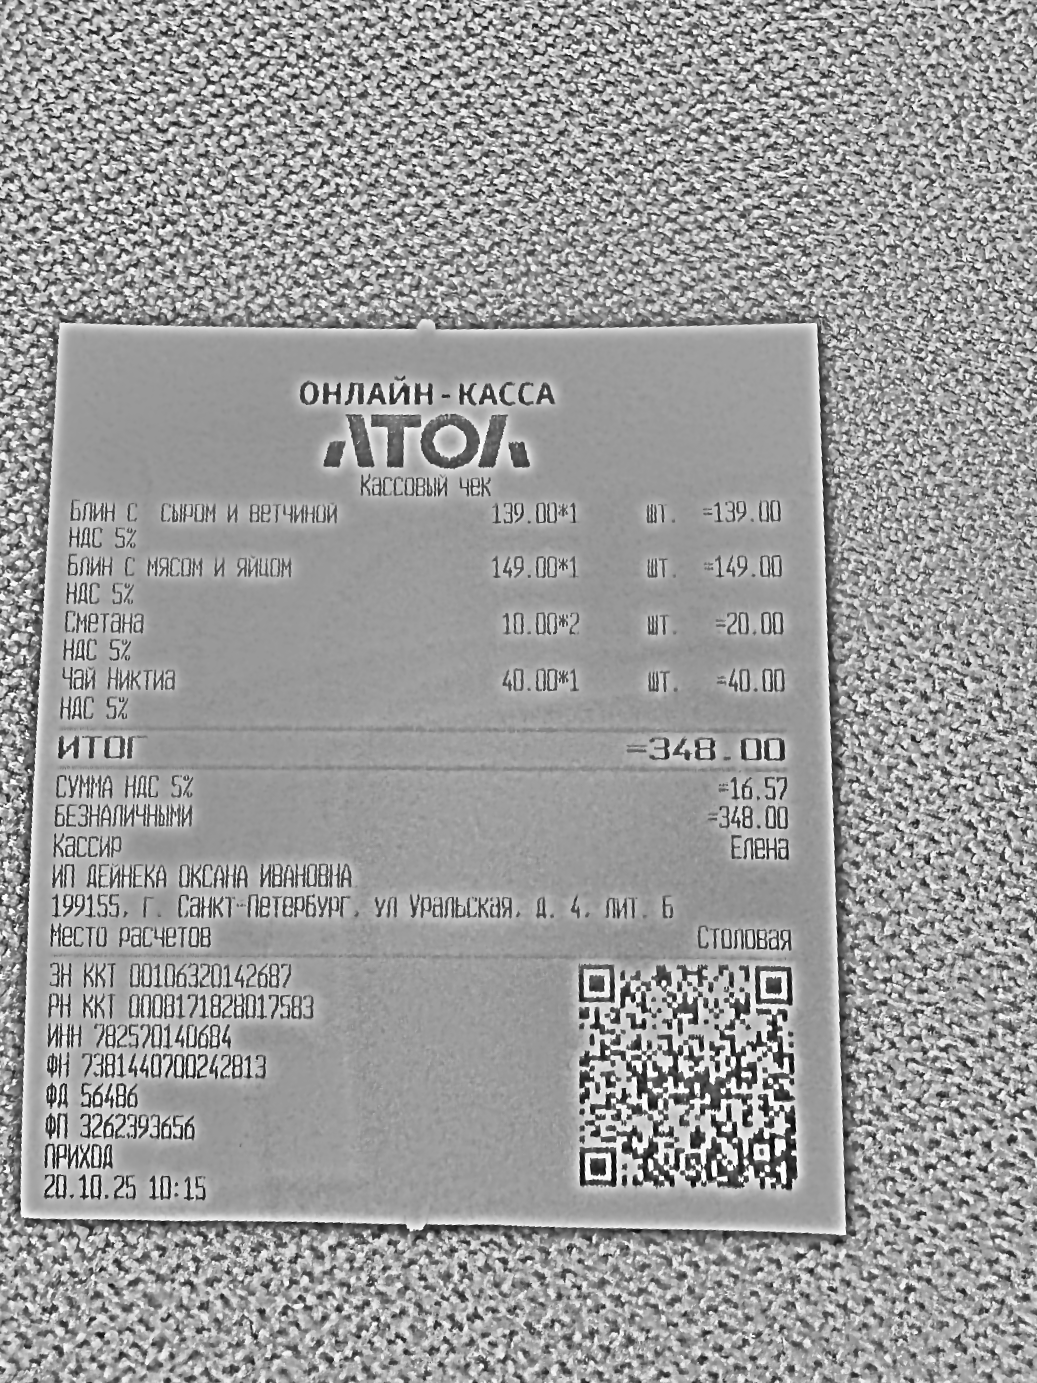
Продавец: ИП ДЕЙНЕКА ОКСАНА ИВАНОВНА
ИНН: 782570140684
Дата: 20.10.25 10:15
Товары: Блин с сыром и ветчиной; Блин с мясом и яйцом; Сметана; Чай Никтиа
Количество: 1; 1; 2; 1
Цена: 139.00; 149.00; 10.00; 40.00
Сумма: 139.00; 149.00; 20.00; 40.00
Итого: 348.00